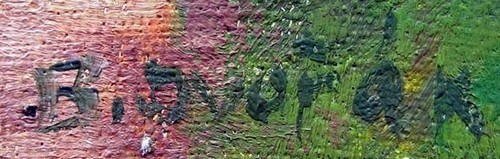
Signature of: bohuslav dvořák